Question: In what way does the history help explain the case?
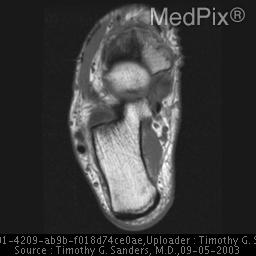
Answer: The patient's history of 21 y.o. female long distance runner presents with a several week history of pain along the dorsum of the foot. The pain is exacerbated by running. is key in understanding the case.